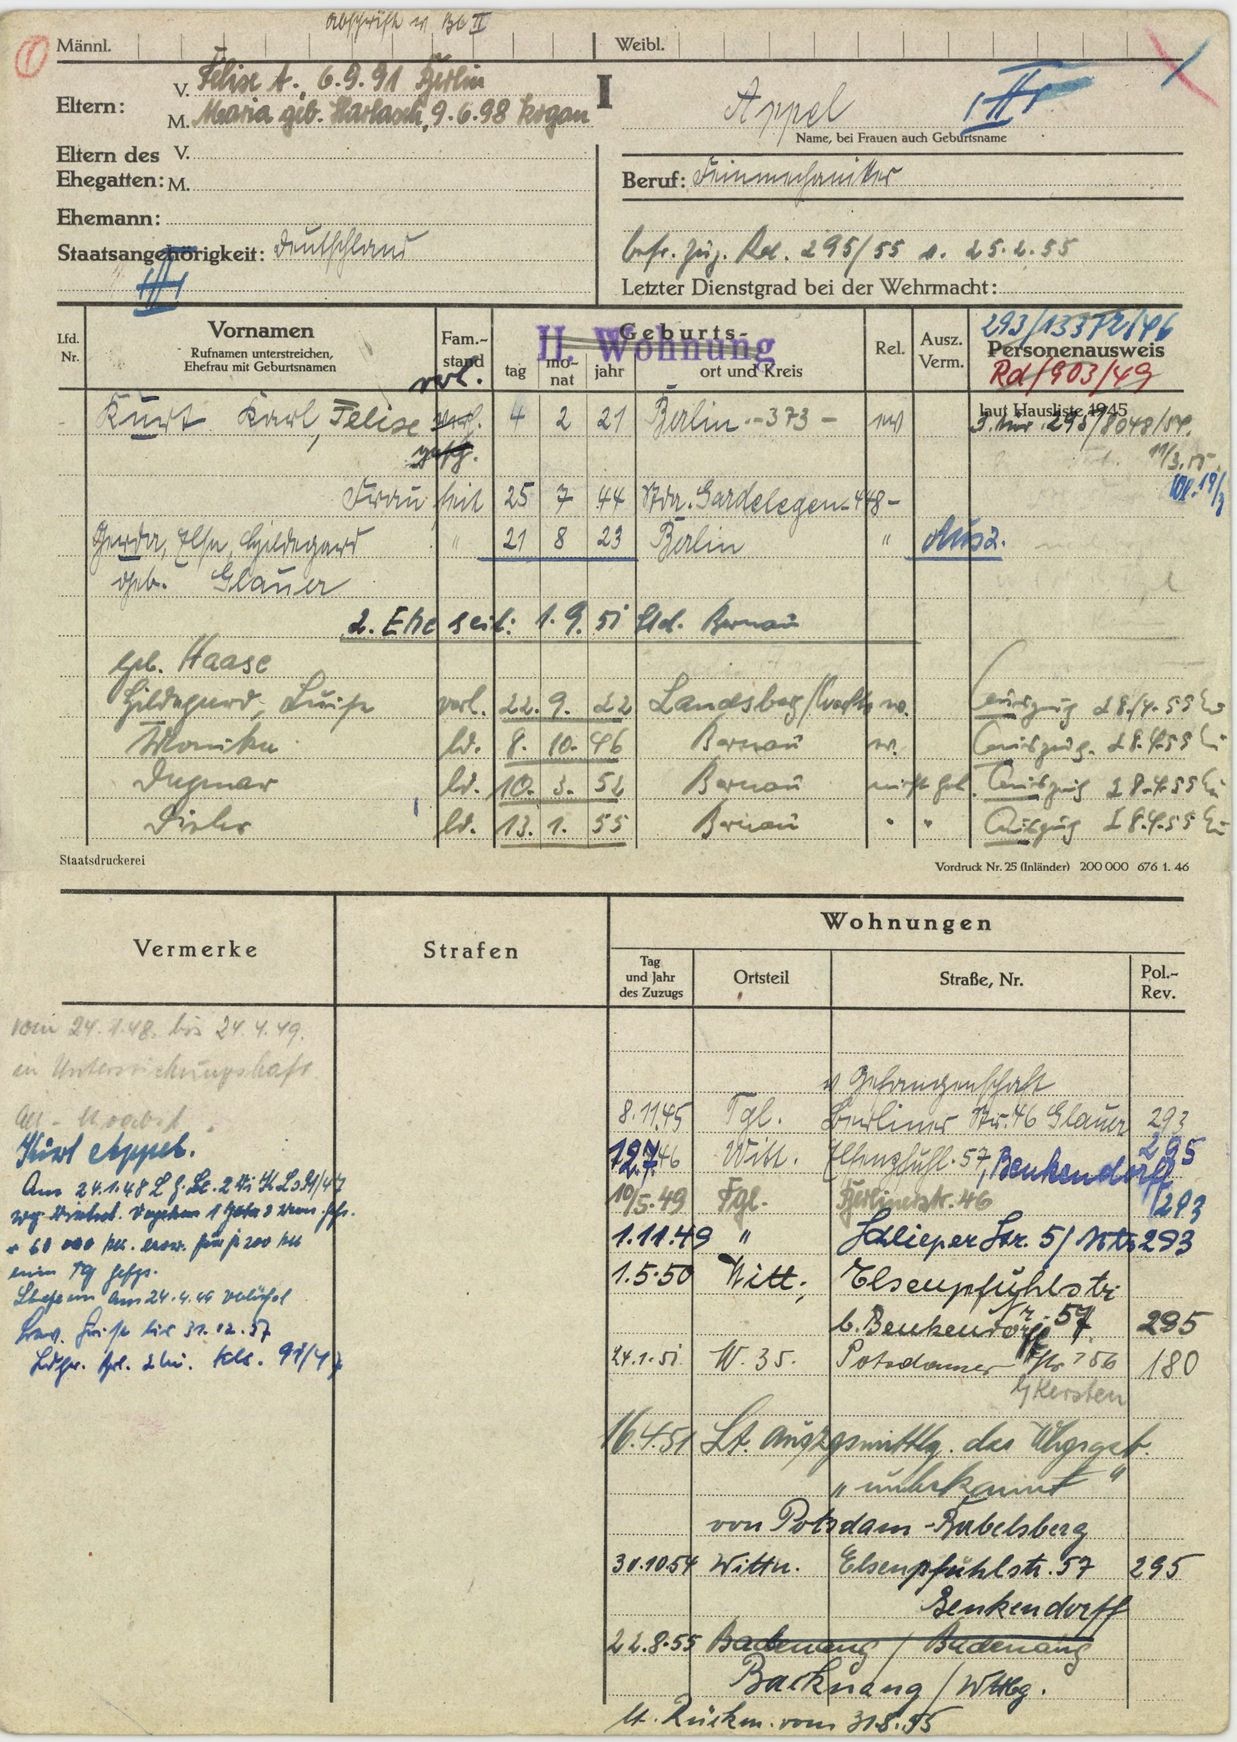
Appel